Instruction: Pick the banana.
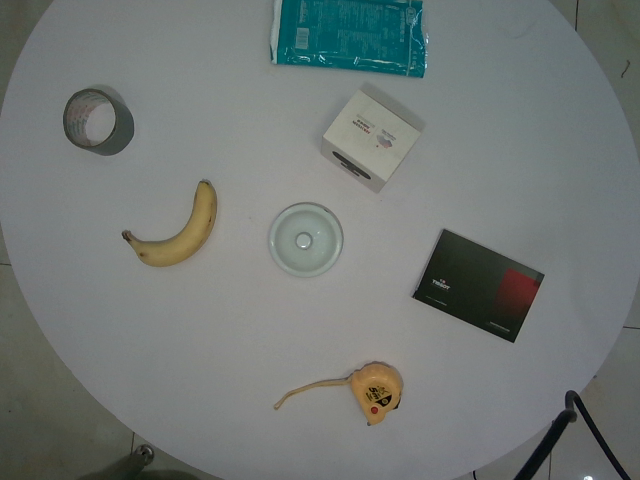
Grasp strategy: vertical